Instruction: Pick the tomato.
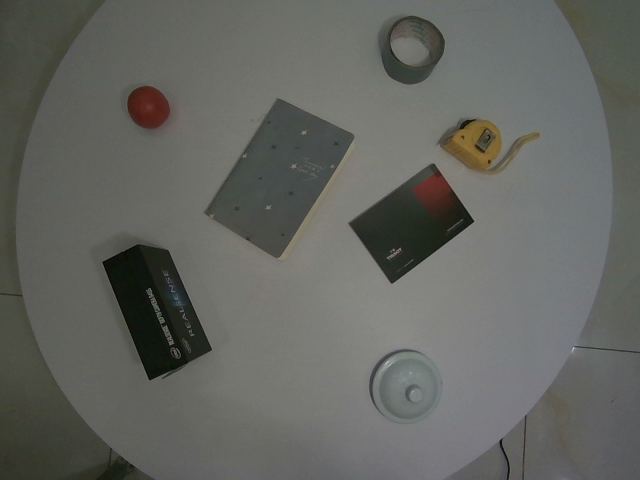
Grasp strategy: vertical